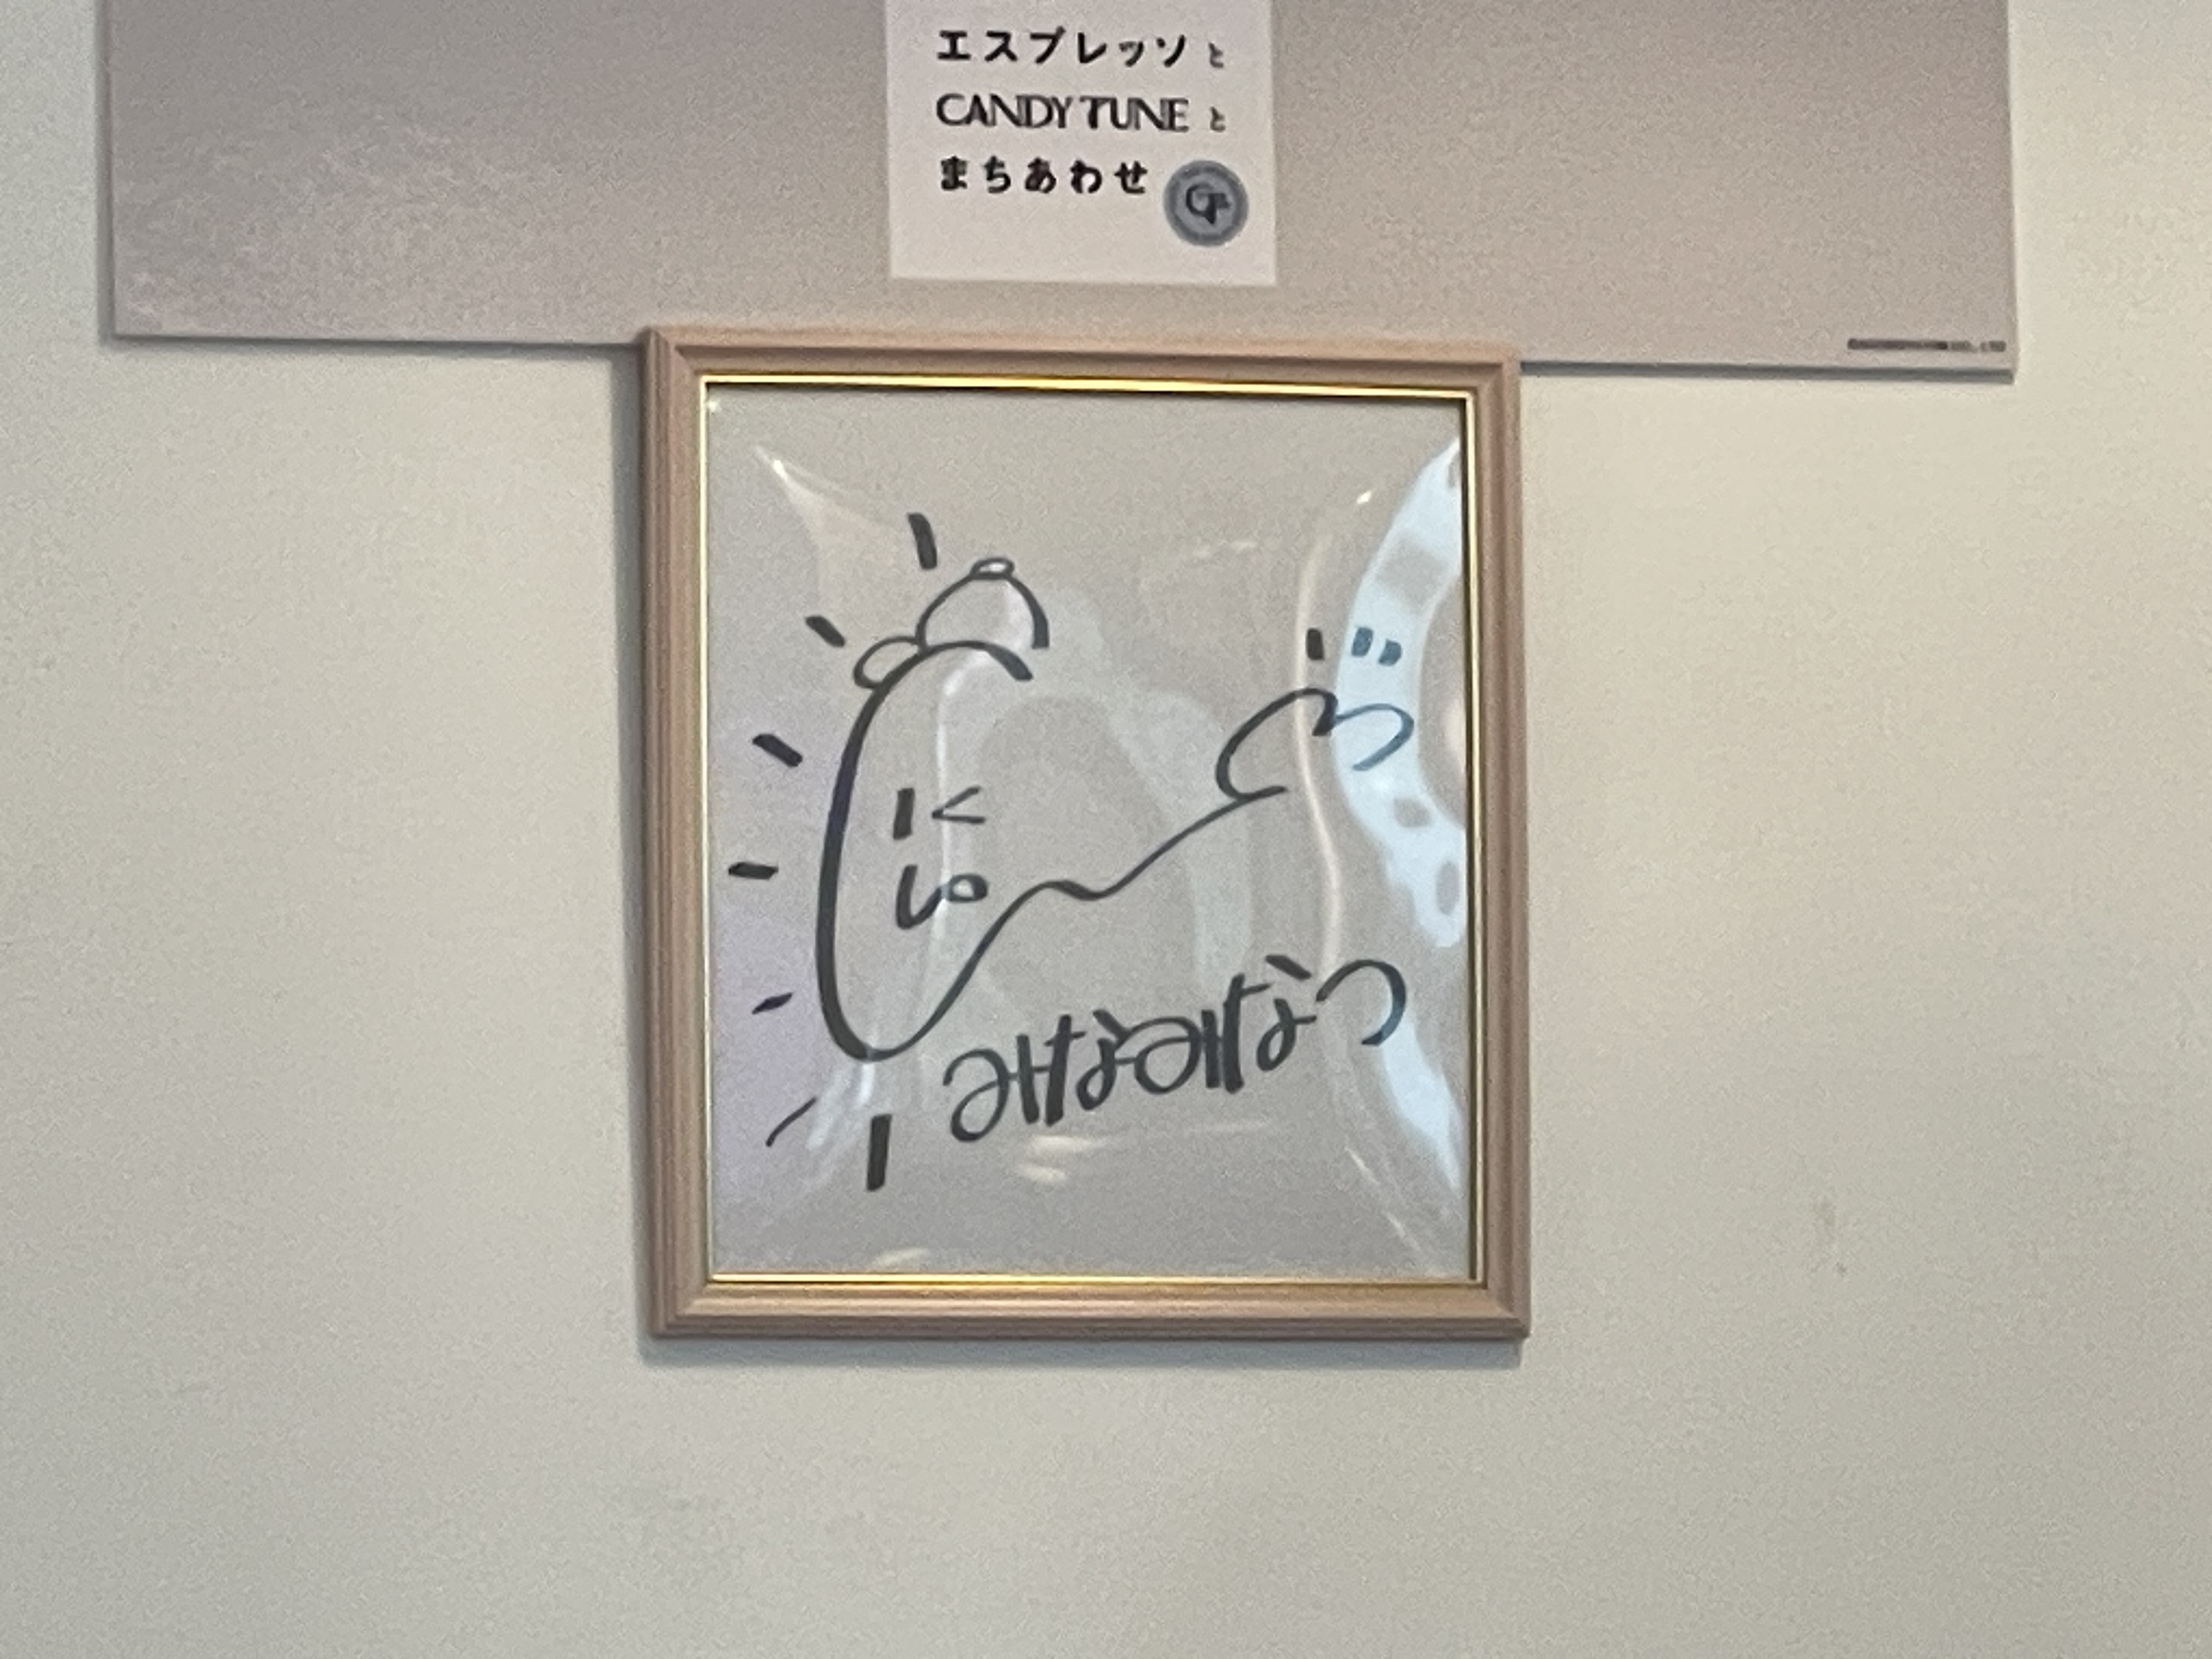
Signature of: natsu minami